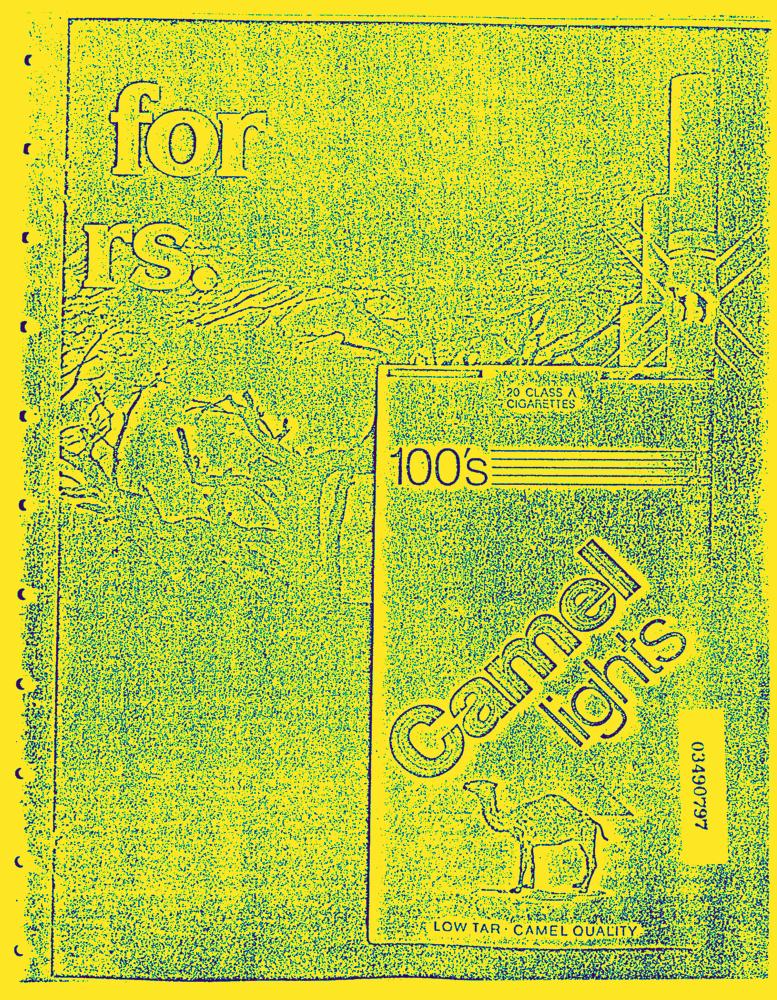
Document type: AD